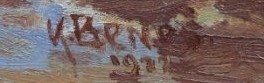
Signature of: karel beneš